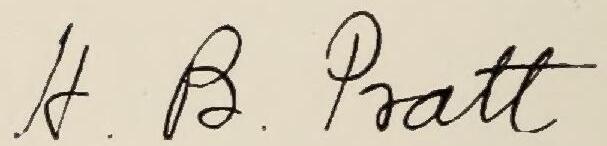
Signature of: henry barrington pratt